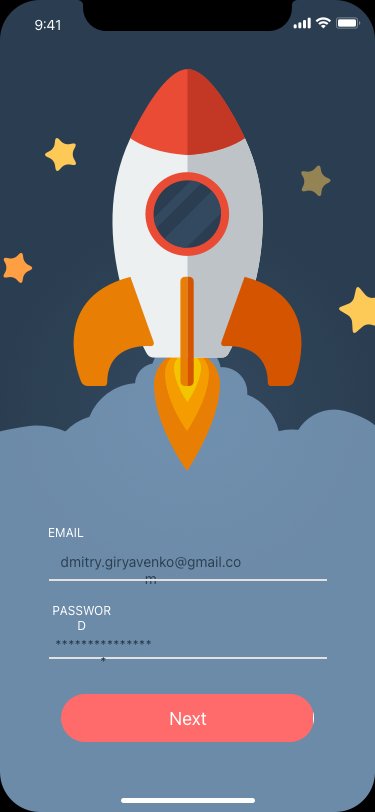
Text in this UI design:
****************
PASSWORD
EMAIL
dmitry.giryavenko@gmail.com